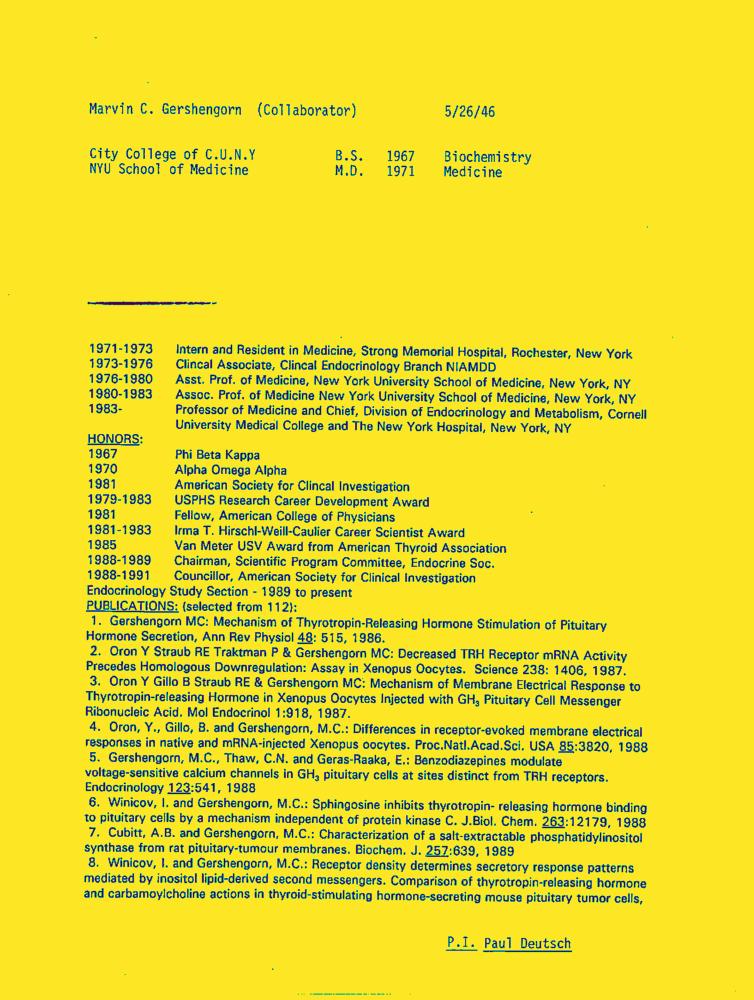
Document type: Resume-Doc